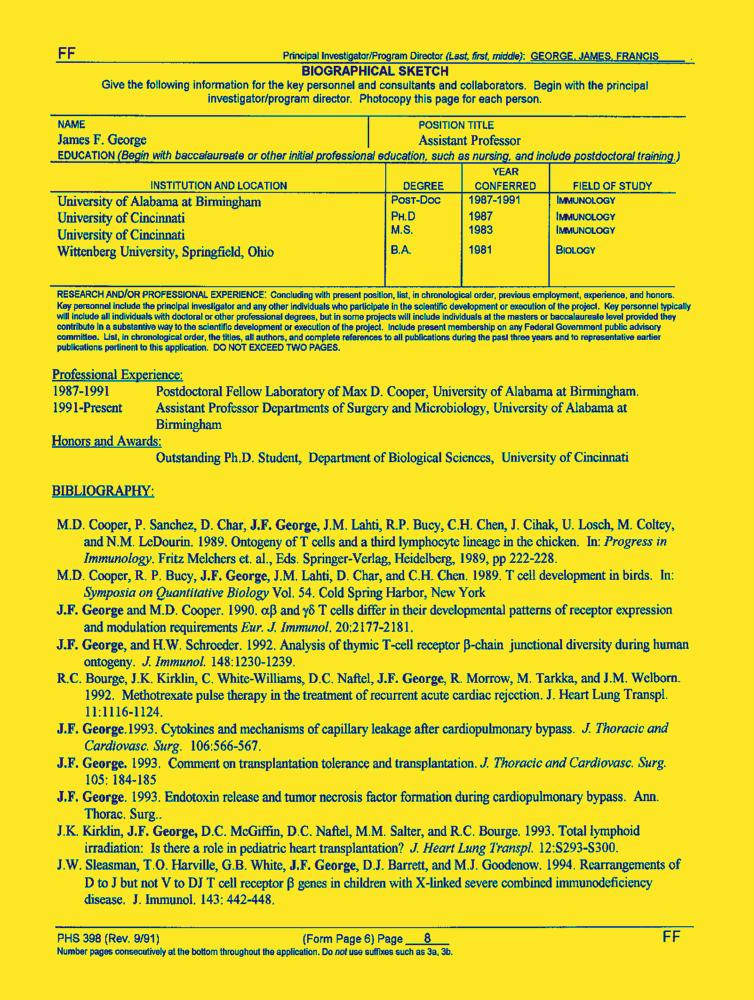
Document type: Resume-Doc